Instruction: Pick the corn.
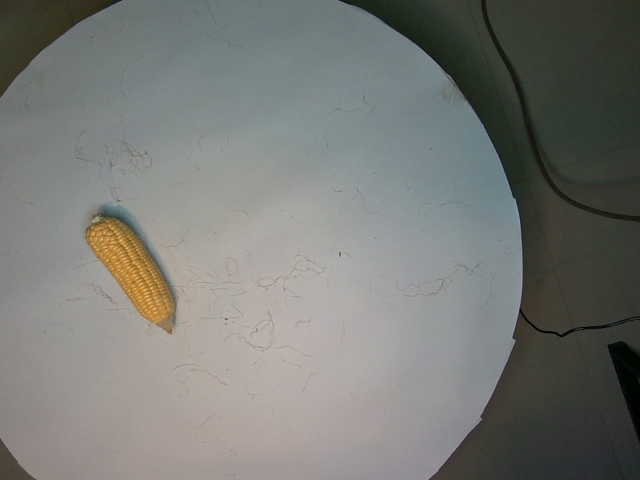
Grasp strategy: vertical